Question: What appears to be the issue?
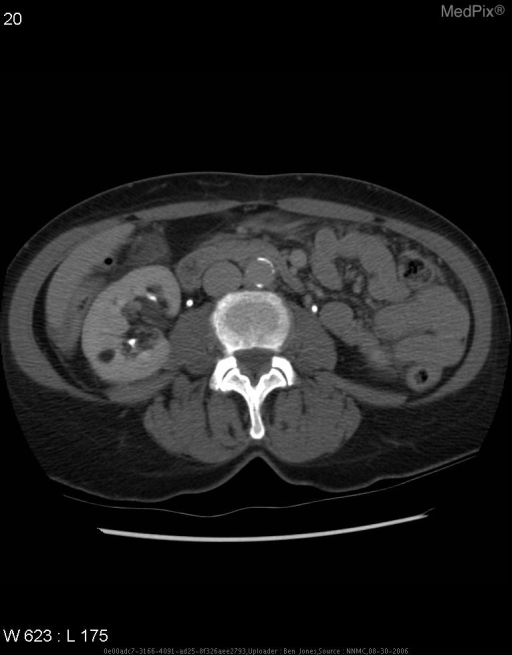
Answer: The findings suggest Axial CT of the abdomen demonstrates solitary 1cm mass in right kidney, with an attenuation of -20 Hounsfield units.. Axial CT of the abdomen, post-contrast.. The patient might have a history of 68-year-old female with a 30-pack-year smoking history, presents with cough and nose bleed.  CXR reveals a nodular density, which further evaluated with chest CT.  Chest CT has incidental finding of possible hepatic vascular malformation.  Abdominal ultrasound is recommended to evaluate liver findings.  During abdominal ultrasound, four echogenic masses are noted in the right kidney.  Further evaluation of renal masses with abdominal CT is then recommended..